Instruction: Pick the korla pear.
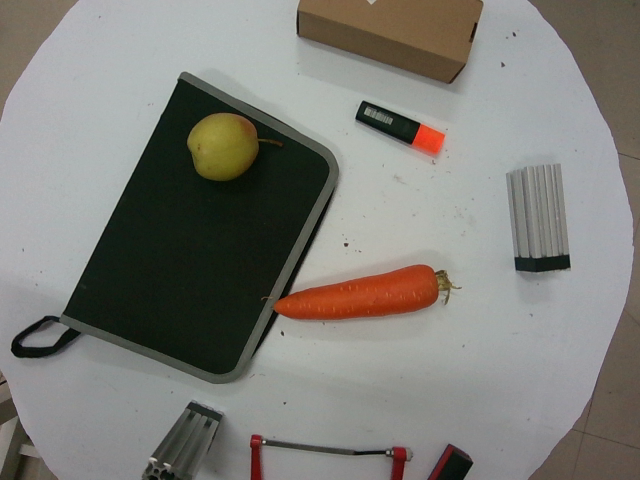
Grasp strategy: vertical